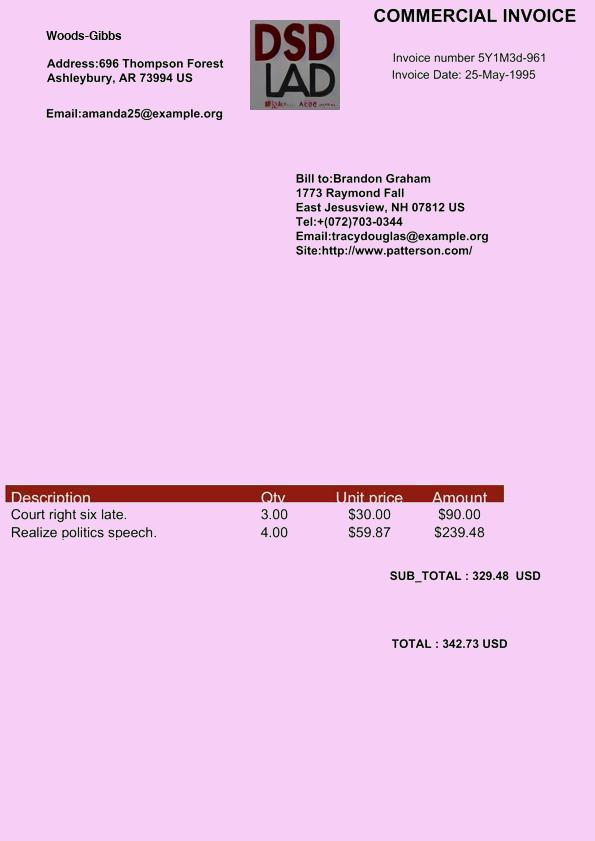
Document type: Invoice